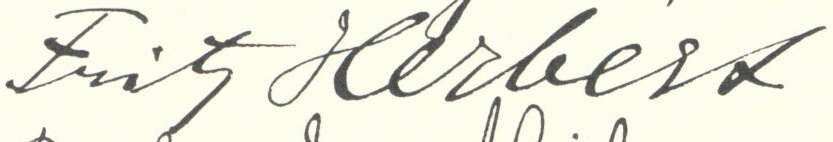
Signature of: fritz herbert